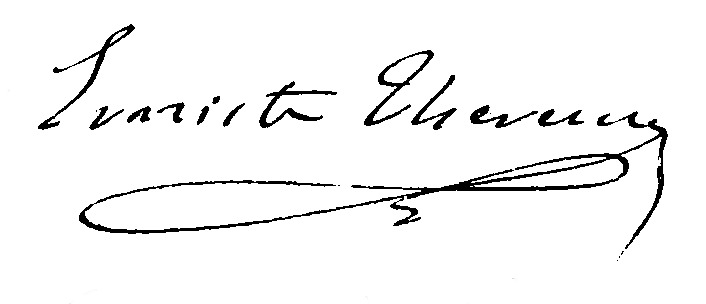
Signature of: évariste thévenin